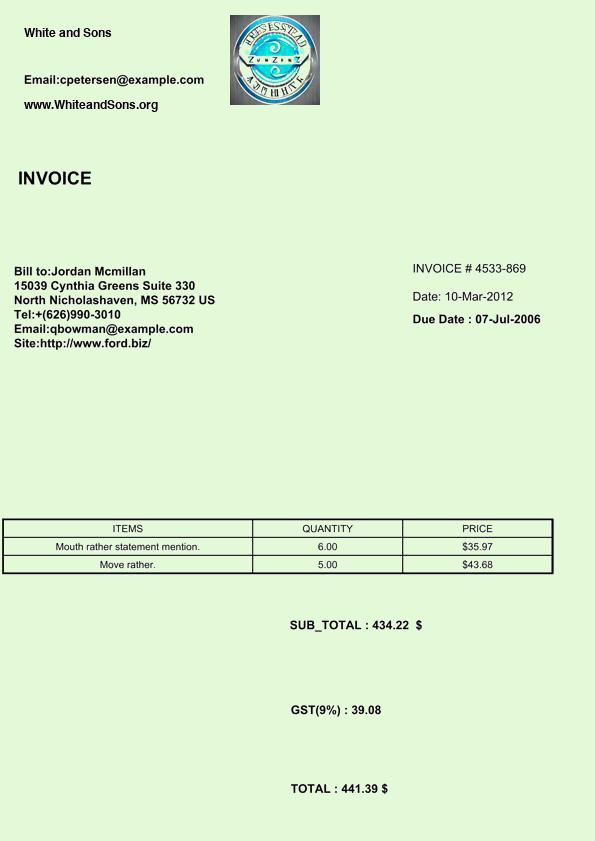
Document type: Invoice